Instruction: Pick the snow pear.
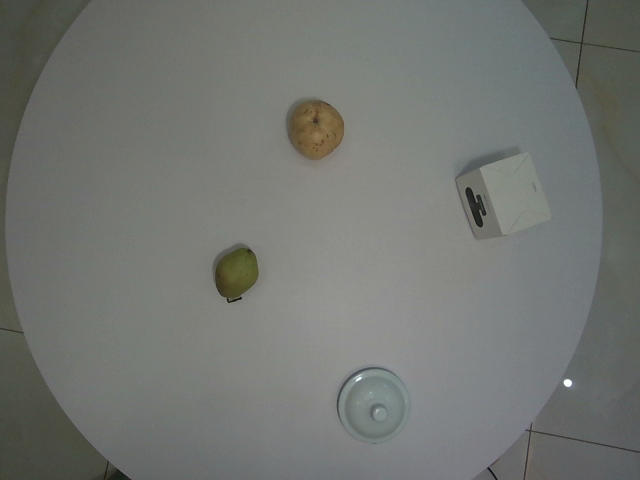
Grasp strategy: vertical